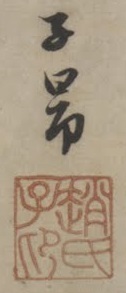
Signature of: zhao mengfu